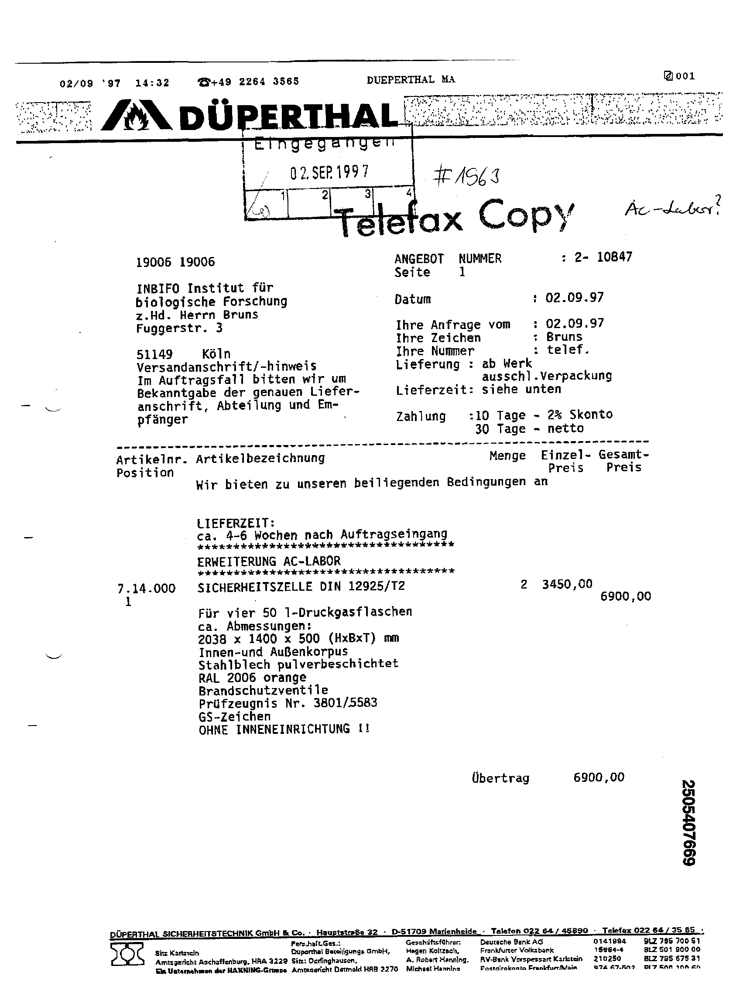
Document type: Invoice